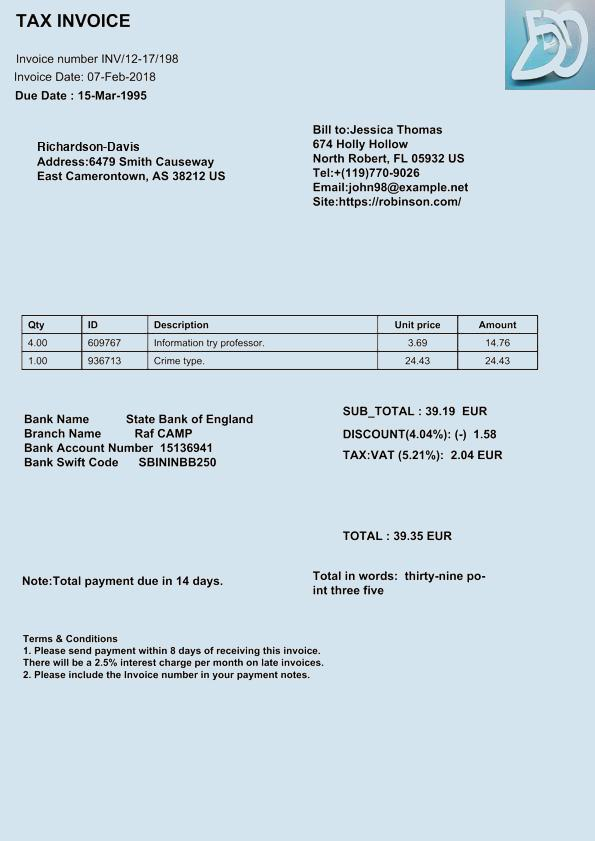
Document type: Invoice